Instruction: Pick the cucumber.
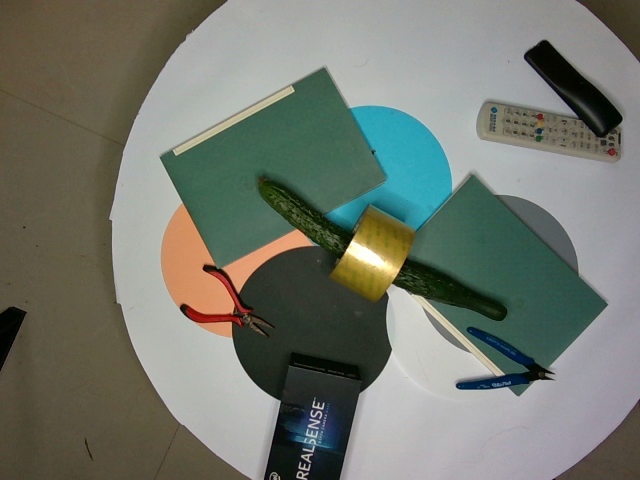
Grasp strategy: vertical